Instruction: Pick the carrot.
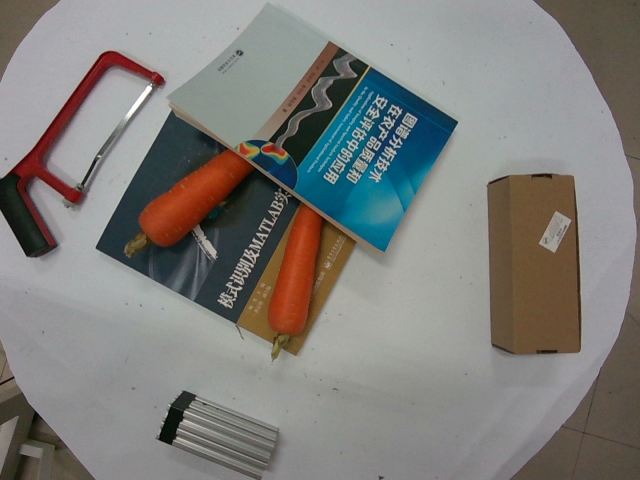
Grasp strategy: vertical